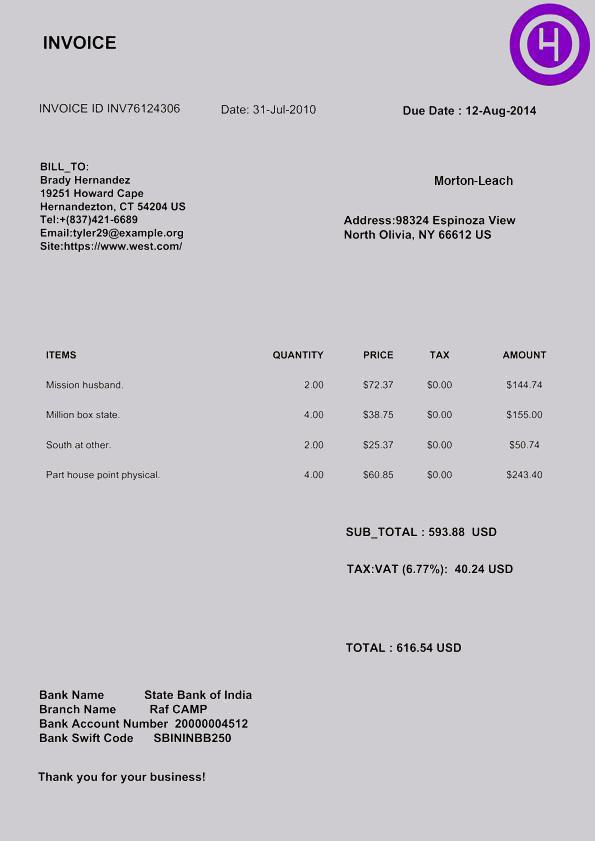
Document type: Invoice